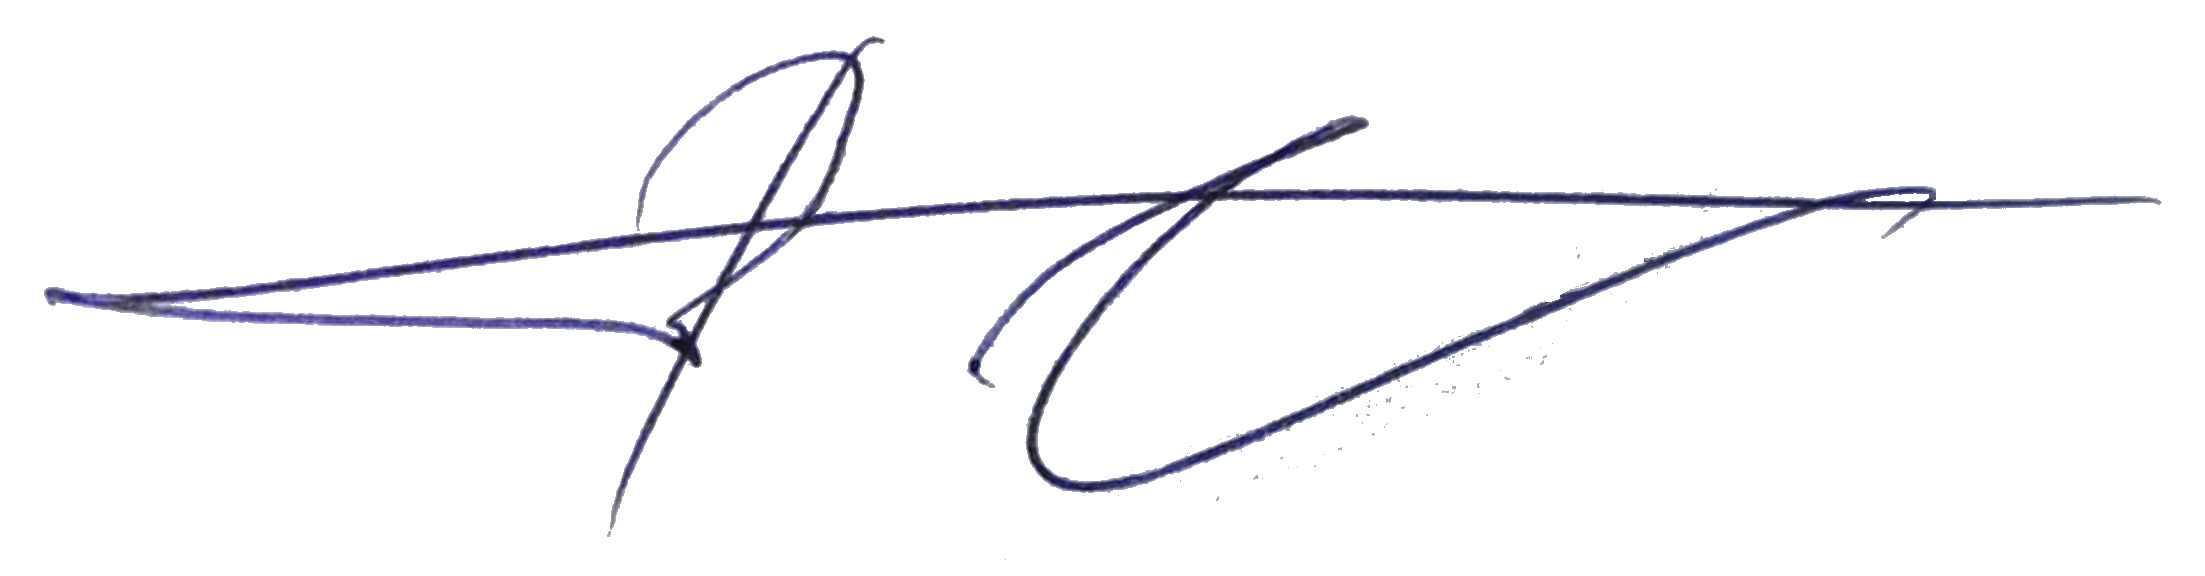
Signature of: vladimir babkin